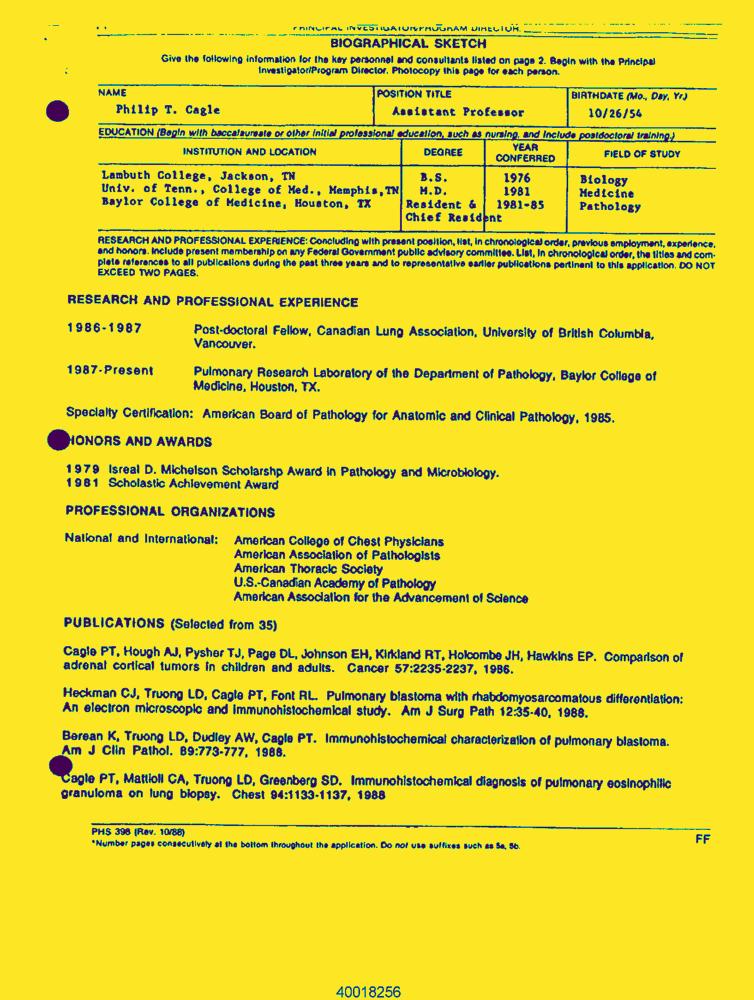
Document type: Resume-Doc